Question: What is the potential diagnosis?
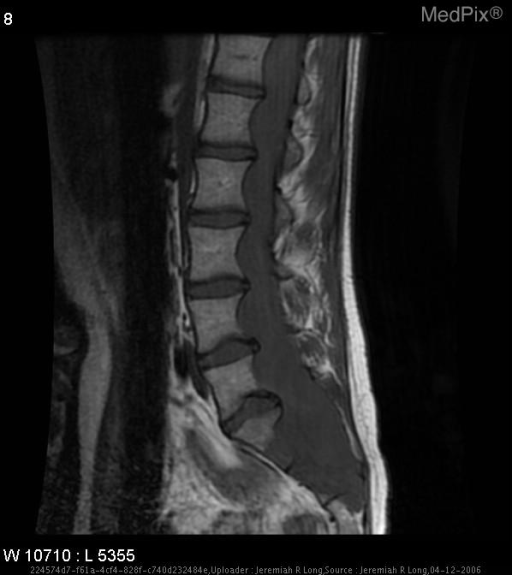
Answer: The possible diagnosis includes Myxopapillary ependymoma
Large nerve sheath tumor
Chordoma
Gaint cell tumor
Aneurysmal bone cyst.